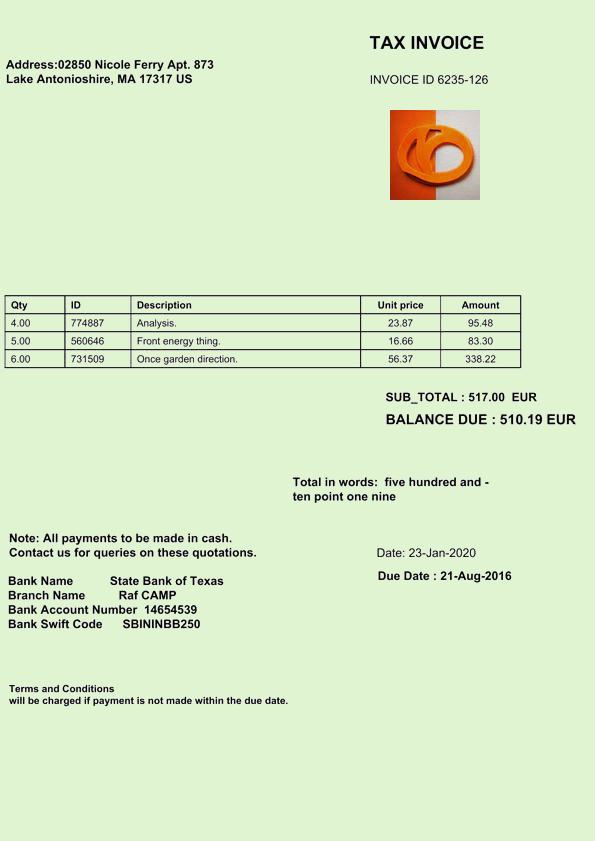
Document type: Invoice